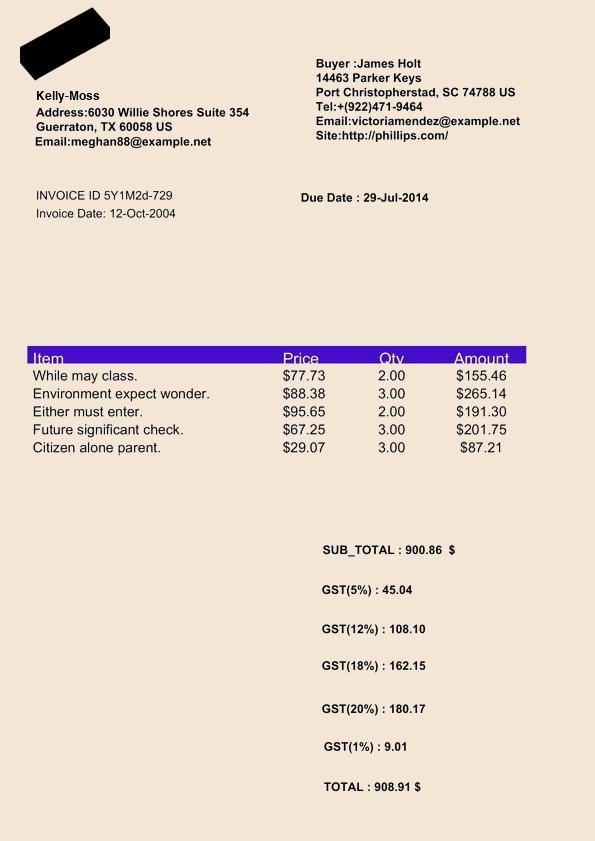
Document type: Invoice